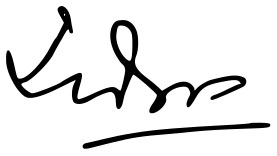
Signature of: mahidol adulyadej prince father